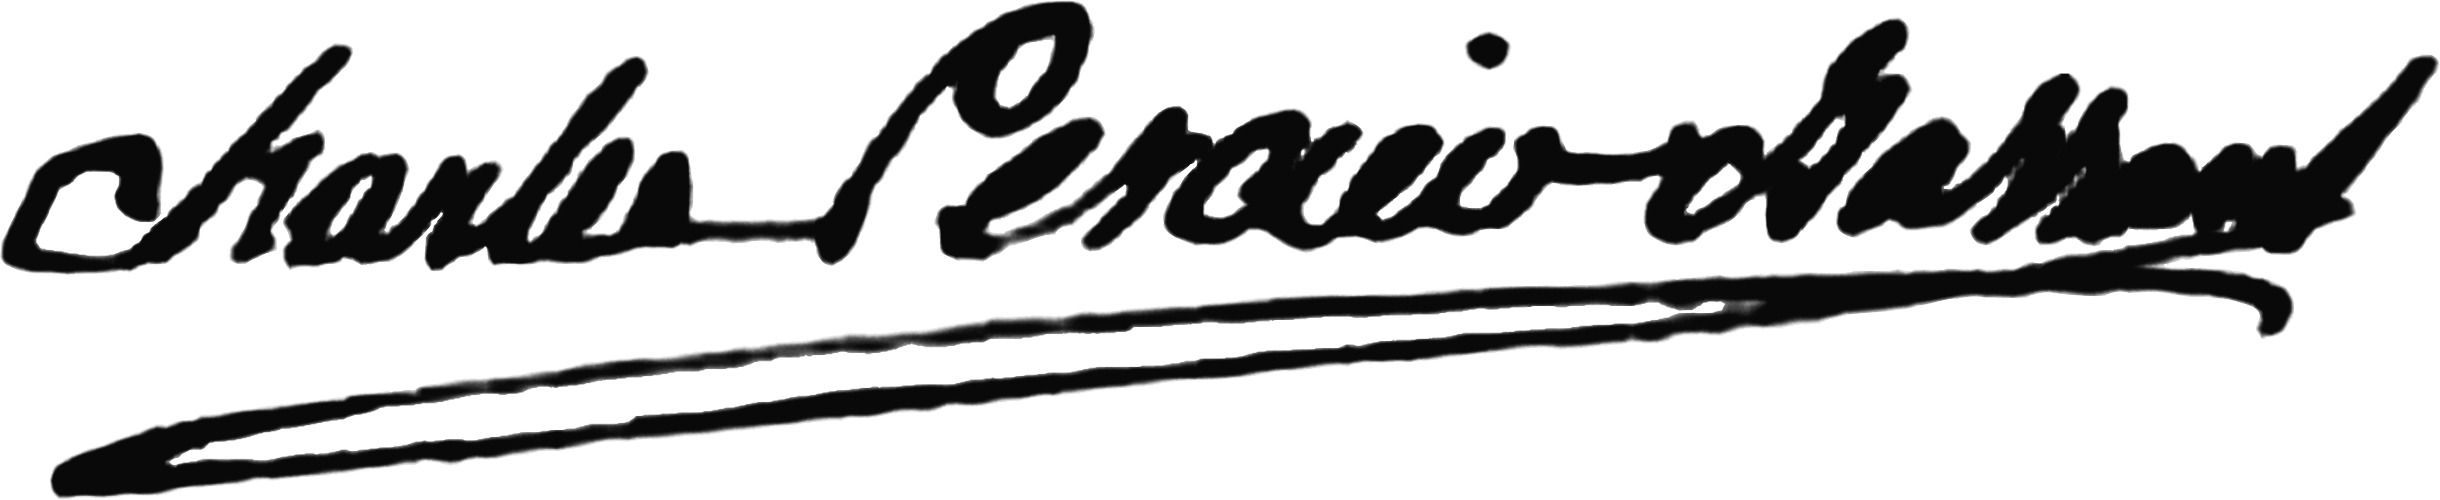
Signature of: charles percier bassant